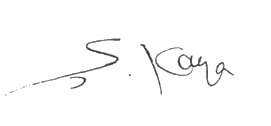
Signature of: şükrü kaya